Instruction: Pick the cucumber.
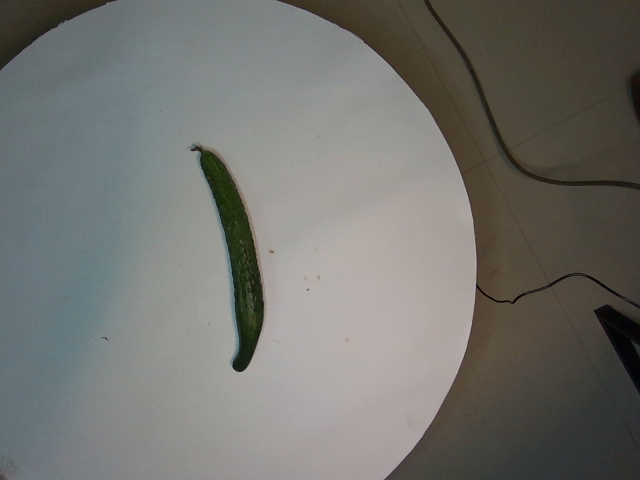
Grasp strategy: vertical